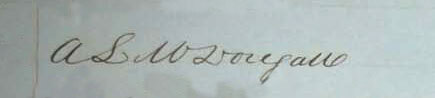
Signature of: archibald l mcdougall